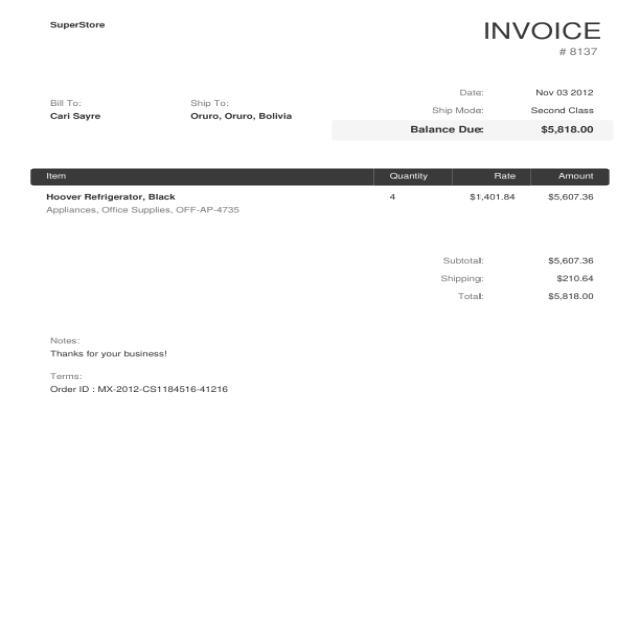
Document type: Invoice